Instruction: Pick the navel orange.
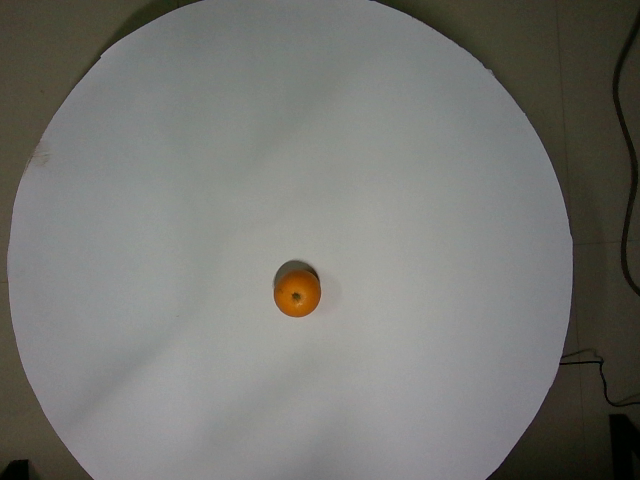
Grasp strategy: vertical